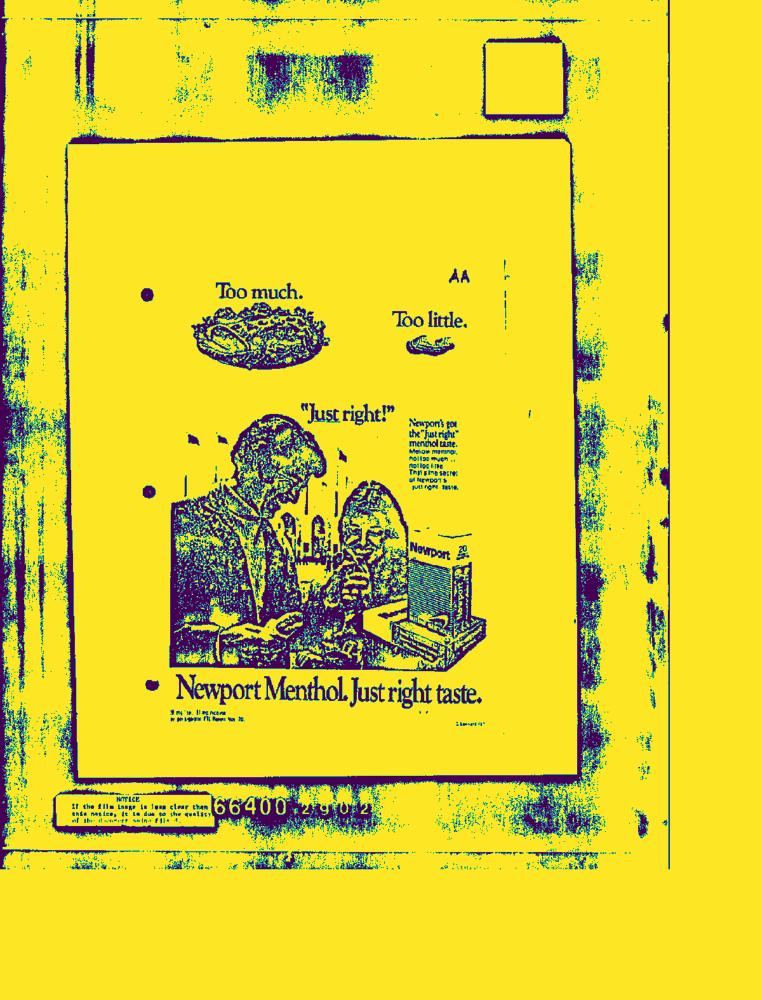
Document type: AD